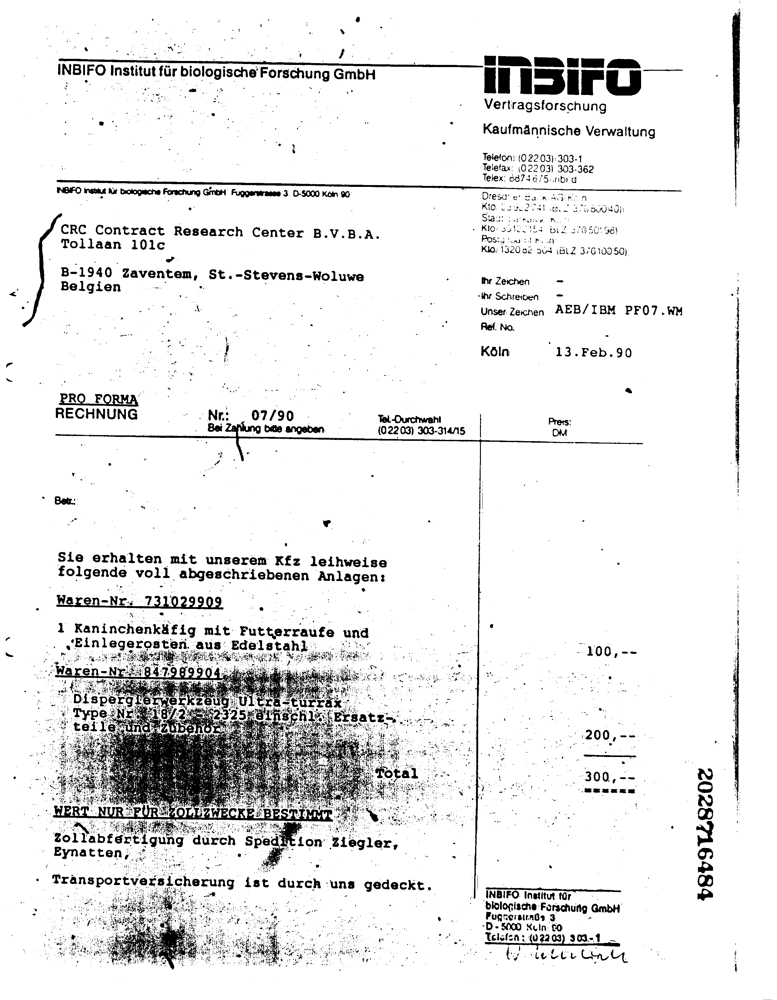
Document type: Invoice